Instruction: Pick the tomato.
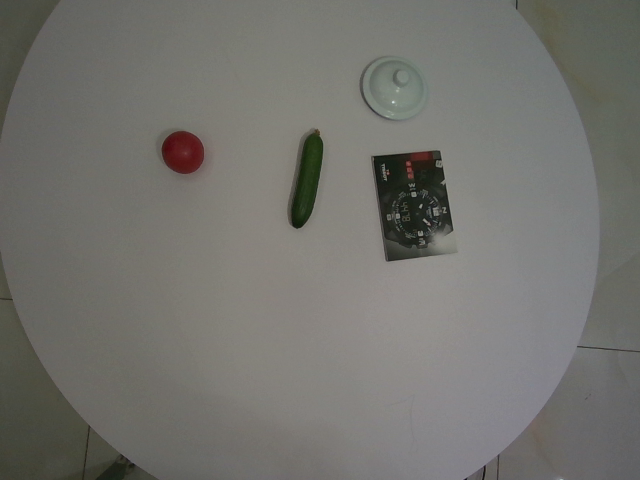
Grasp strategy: vertical